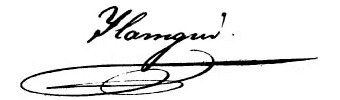
Signature of: pablo ilarregui alonso